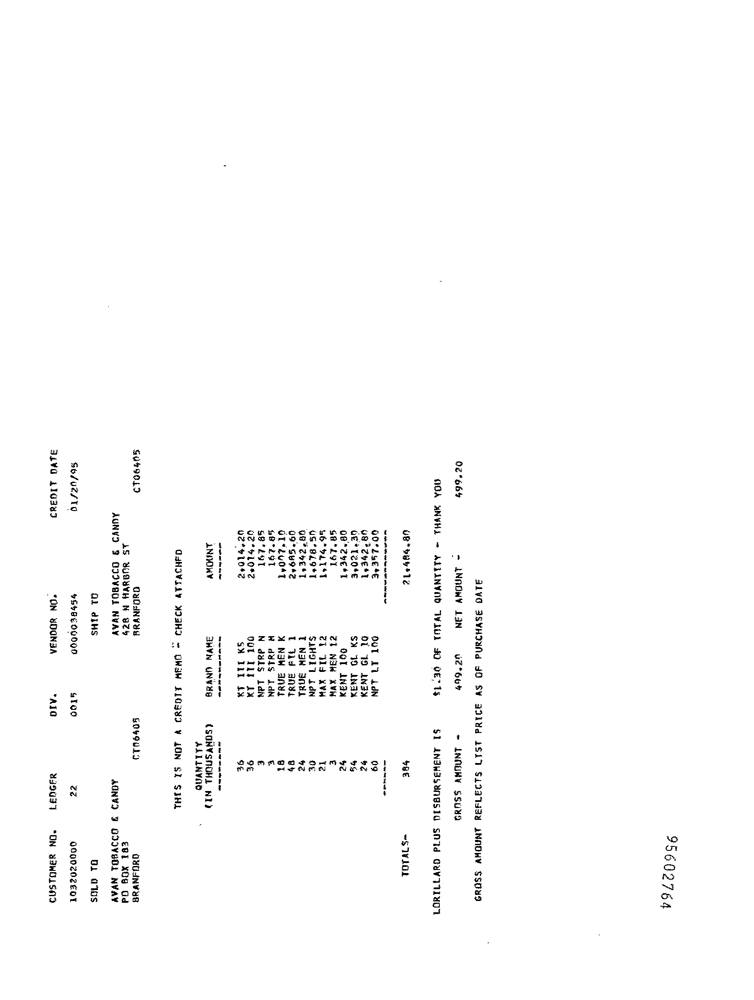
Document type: Invoice